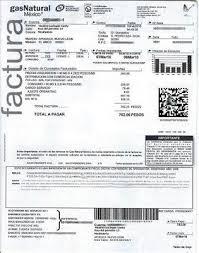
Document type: Invoice